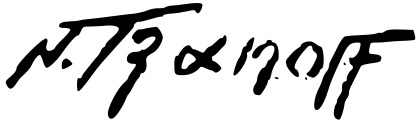
Signature of: nikolas tzanoff